Question: Talk about the condition:
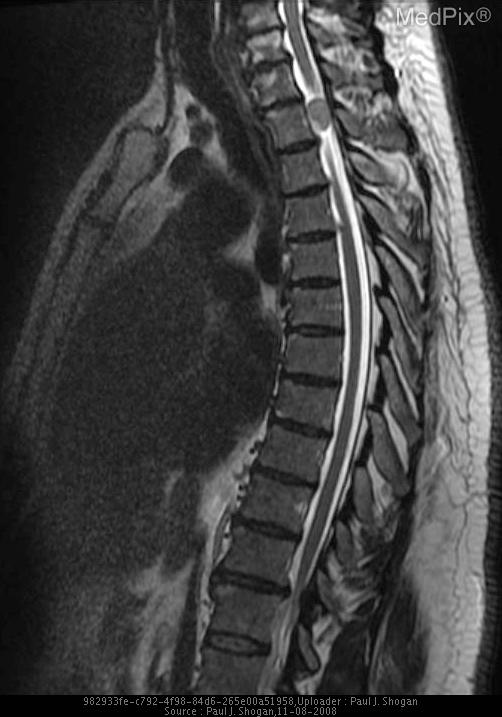
Answer: The disease is discussed as: Meningiomas account for approximately of 25% of all spinal tumors.  The peak incidence is in the fifth and sixth decades, with more than 80% occurring in women.  Ninety percent of spinal meningiomas are intradural, whereas 5% are extradural lesions.  The majority occur in the thoracic spine (80%), followed by cervical spine (15%).  The lumbar spine is an uncommon location.  Most occur lateral to the spinal cord.

Spinal meningiomas are slow-growing neoplasms, and complete tumor removal is achieved in the vast majority of patients.  Less than 10% experience tumor recurrence.  Aggressive tumors and malignant degeneration are rare.

MR scans clearly depict meningioma extension and relationship to the spinal cord.  Most meningiomas are isointense with the spinal cord on T1 weighted images, and may have a slightly higher signal intensity on T2 weighted sequences.  Moderate homogeneous enhancement is visualized following contrast administration.  Most spinal meningiomas have a broad-based dural attachment, and a dural “tail” is sometimes seen.  Occasionally, densely calcified meningiomas are hypointense and show minimal contrast enhancement.